Retrieve the amount in words, amount in figures, name of the payee, date on the cheque, and the bank name from the image.
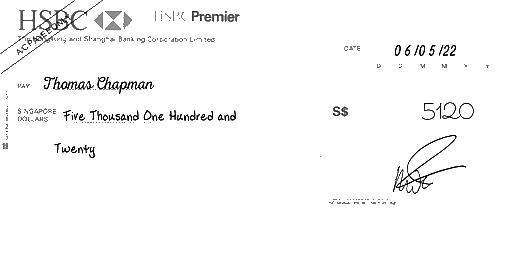
amt_in_words: Five Thousand One Hundred and Twenty
amt_in_figures: 5120
payee_name: Thomas Chapman
bank_name: HSBC
cheque_date: 06/05/22